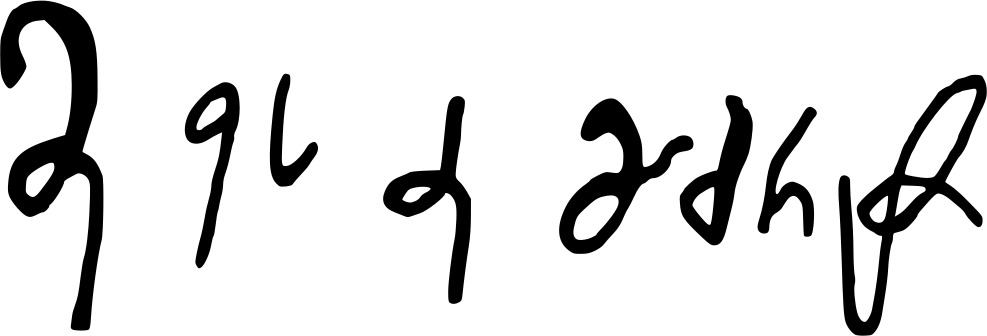
Signature of: bagrat of georgia